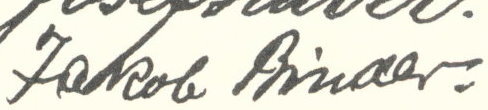
Signature of: jakob binder